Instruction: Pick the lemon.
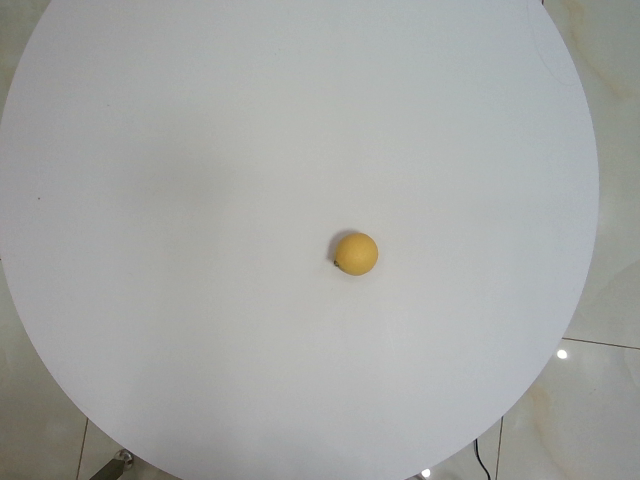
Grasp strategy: vertical